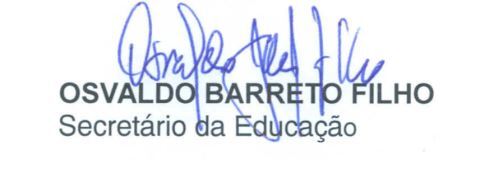
Signature of: osvaldo barreto